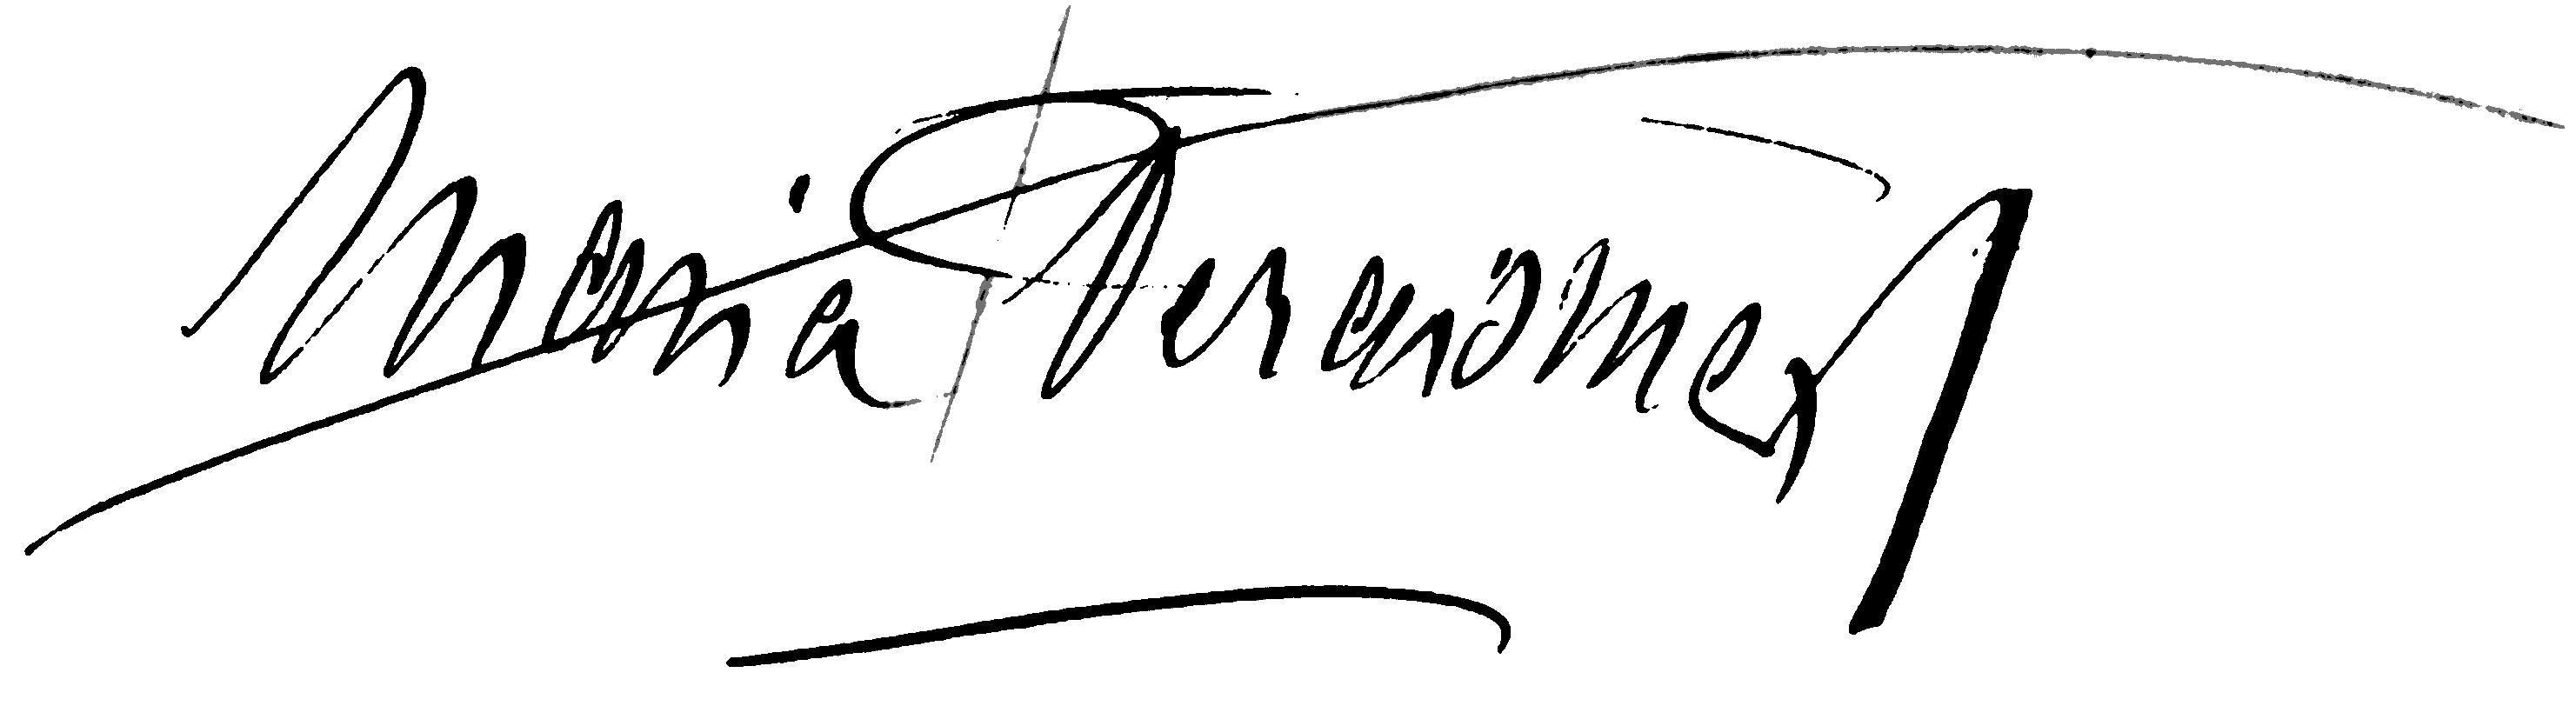
Signature of: maria deraismes